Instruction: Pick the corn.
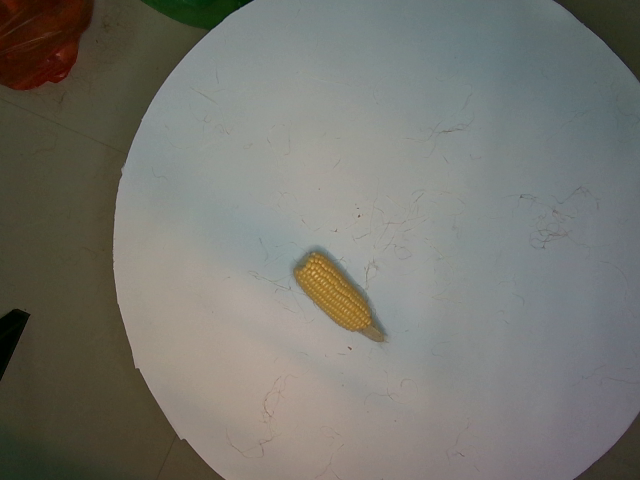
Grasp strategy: vertical